Question: What jurisdiction, city, or county is the document associated with?
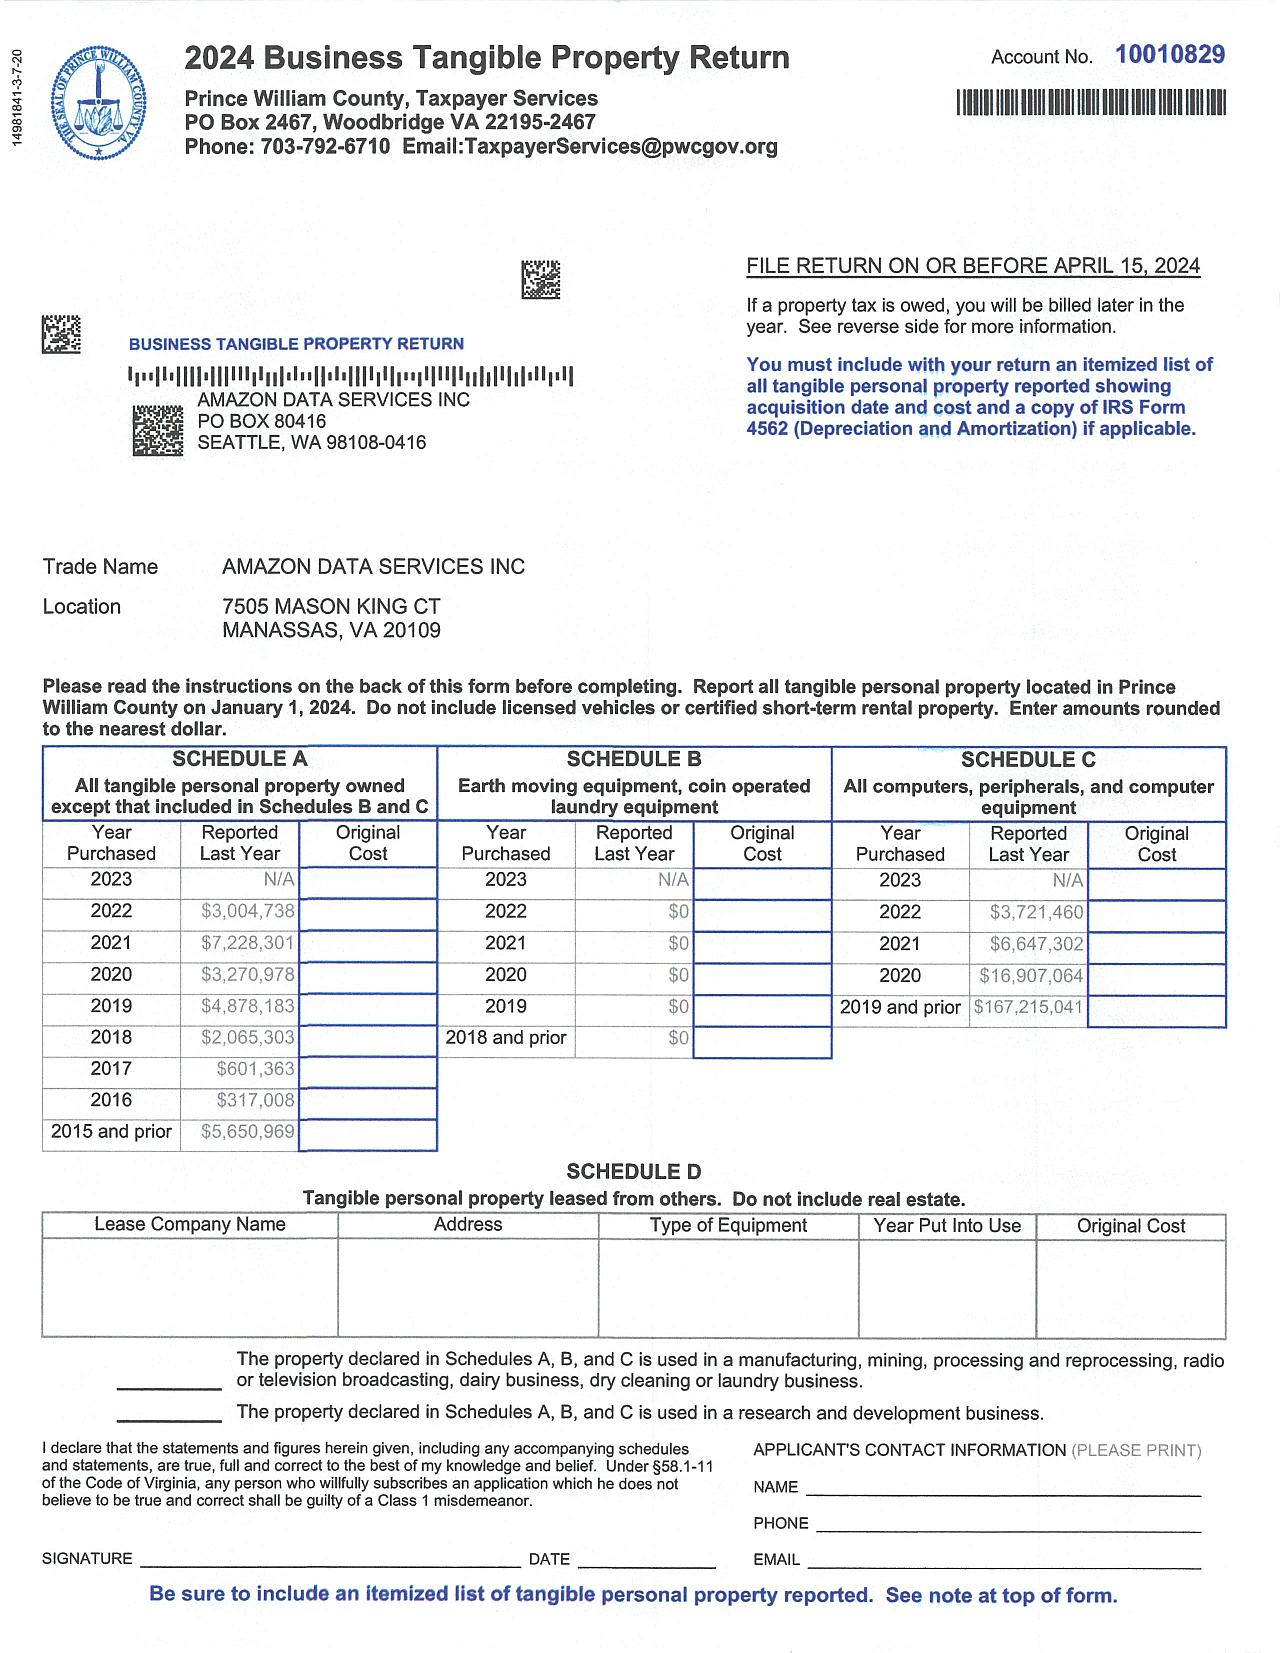
Answer: "Prince William County"